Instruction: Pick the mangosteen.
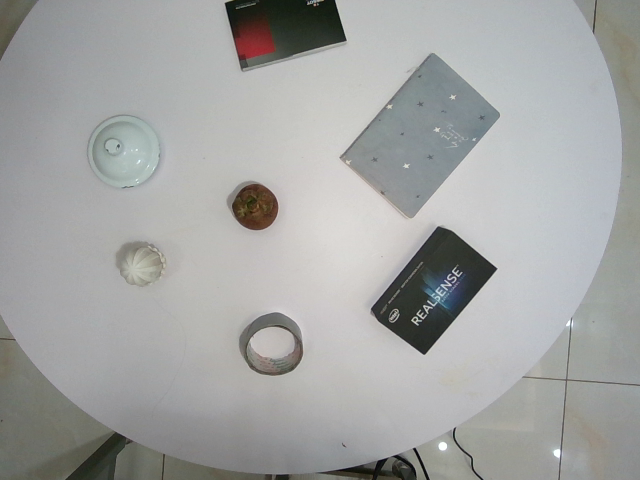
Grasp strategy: vertical